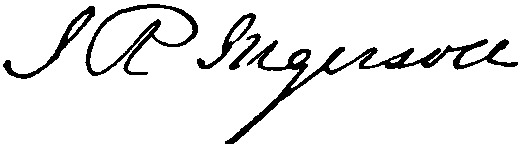
Signature of: joseph reed ingersoll